Question: What might the diagnosis be?
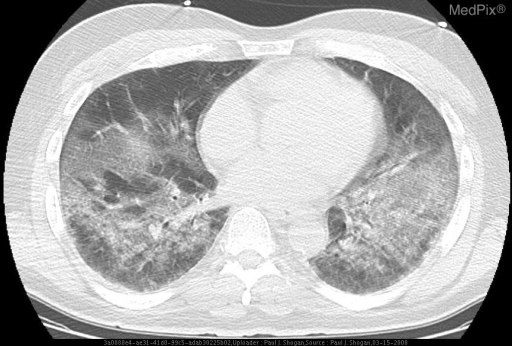
Answer: The possible diagnosis includes •  Pneumocystis jiroveci pneumonia.
•  CMV pneumonia
•  Lymphocytic interstitial pneumonia..